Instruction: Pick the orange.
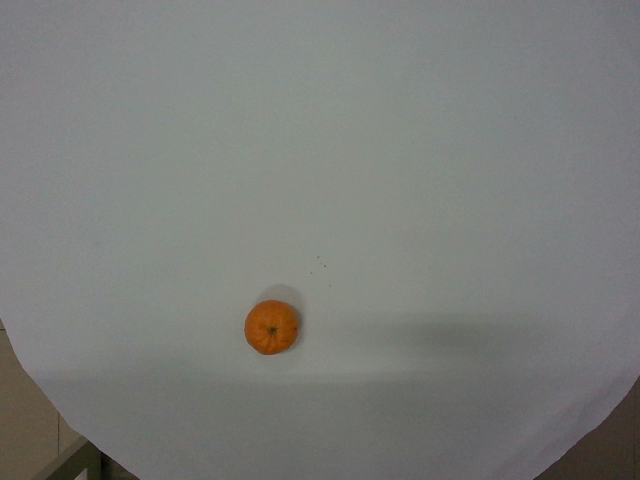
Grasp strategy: vertical